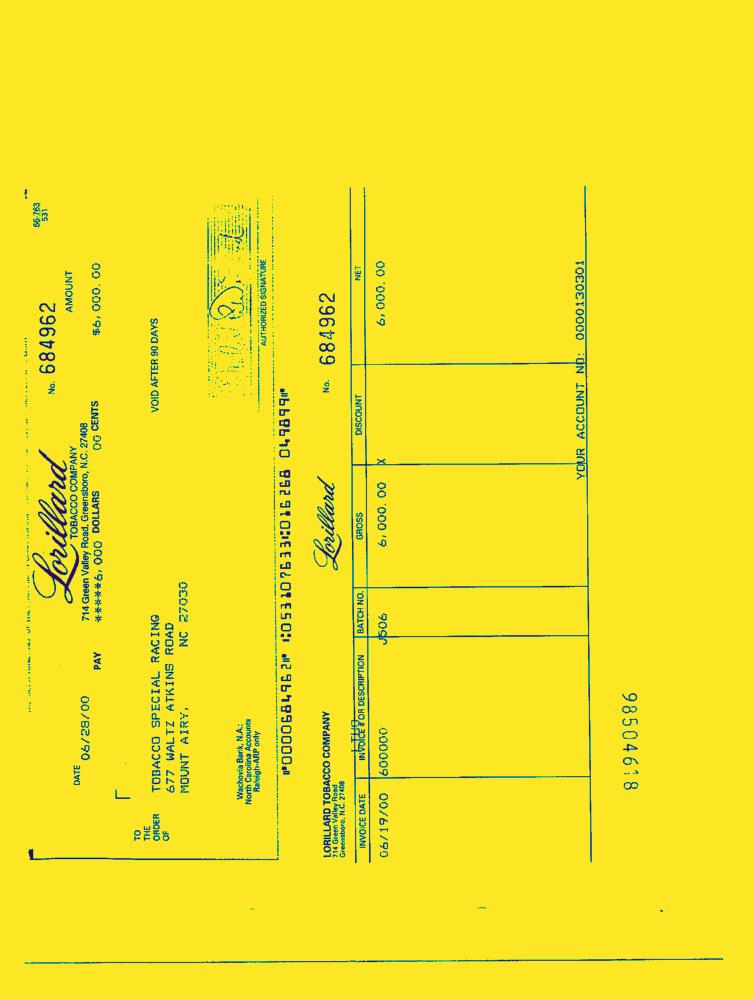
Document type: Invoice-Doc